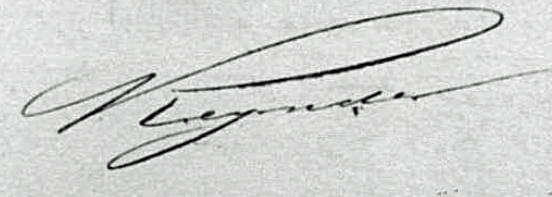
Signature of: izaäk herman reijnders